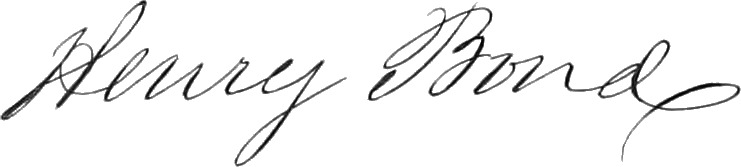
Signature of: henry bond